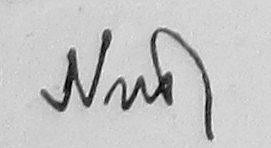
Signature of: františek nušl